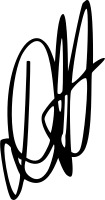
Signature of: danielle haim